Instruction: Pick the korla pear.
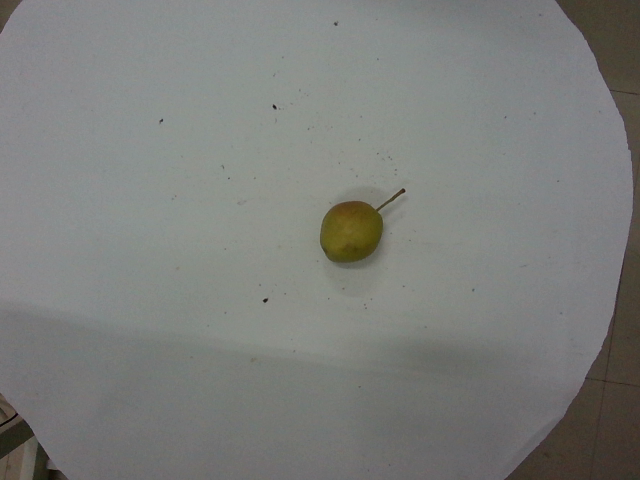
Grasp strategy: vertical